Question: What is the suspected problem?
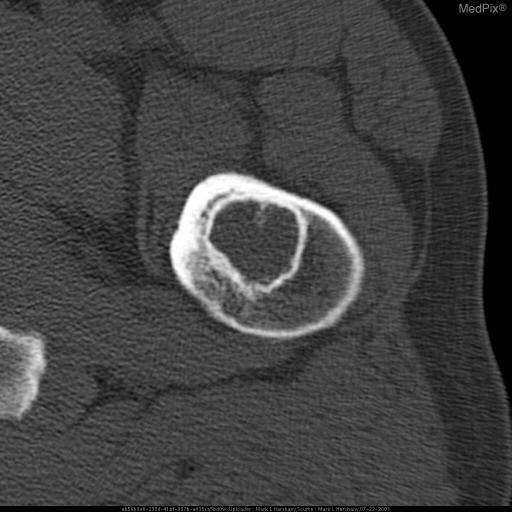
Answer: The findings suggest AP radiographs of the left hip show a geographic lesion with a thin, well-defined sclerotic margin in the intertrochanteric region of the femur. There is globular amorphous mineralized matrix in the middle lower portion of the lesion, with more extensively mineralized globular matrix in the upper aspect.

Axial CT scan through the middle portion of the lesion shows the mineralized matrix. The attenuation of the lesion is greater than that of marrow fat and less than that of skeletal muscle.. Axial CT scan through the middle portion of the lesion shows mineralized matrix. The attenuation of the lesion is greater than that of marrow fat and less than that of skeletal muscle. CT shows mild expansile remodeling.. The patient might have a history of 40 y/o male with hip pain..